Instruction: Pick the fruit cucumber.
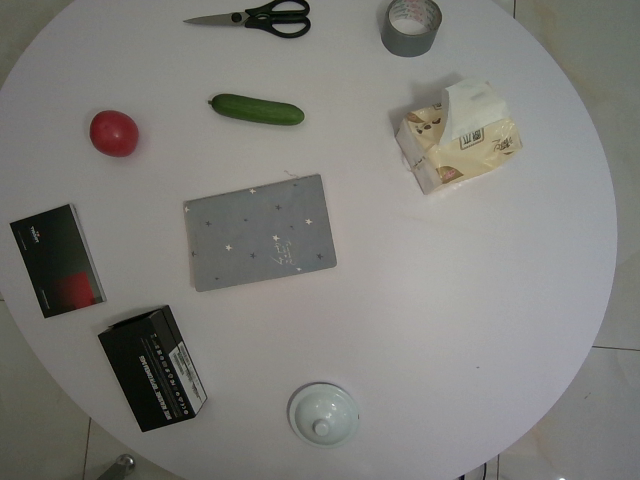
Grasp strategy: vertical